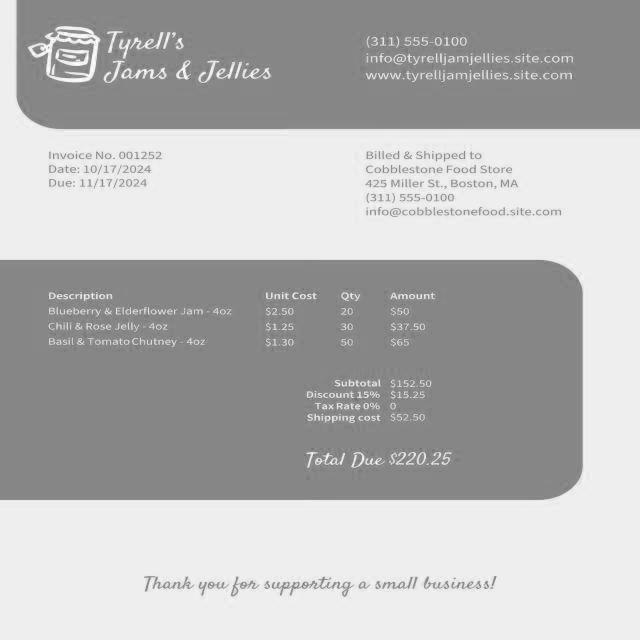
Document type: Invoice